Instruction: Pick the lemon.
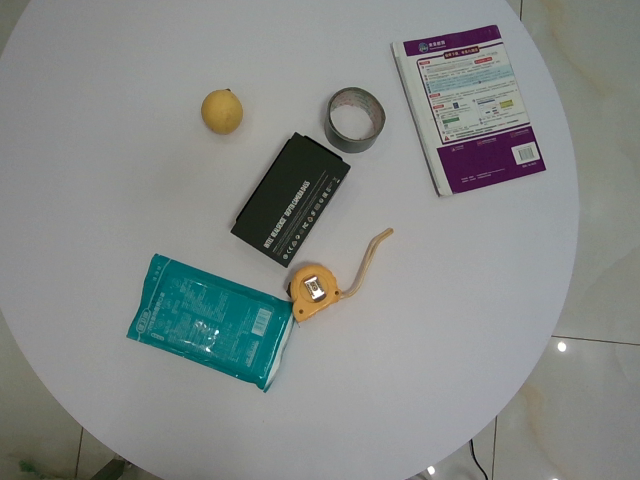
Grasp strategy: vertical